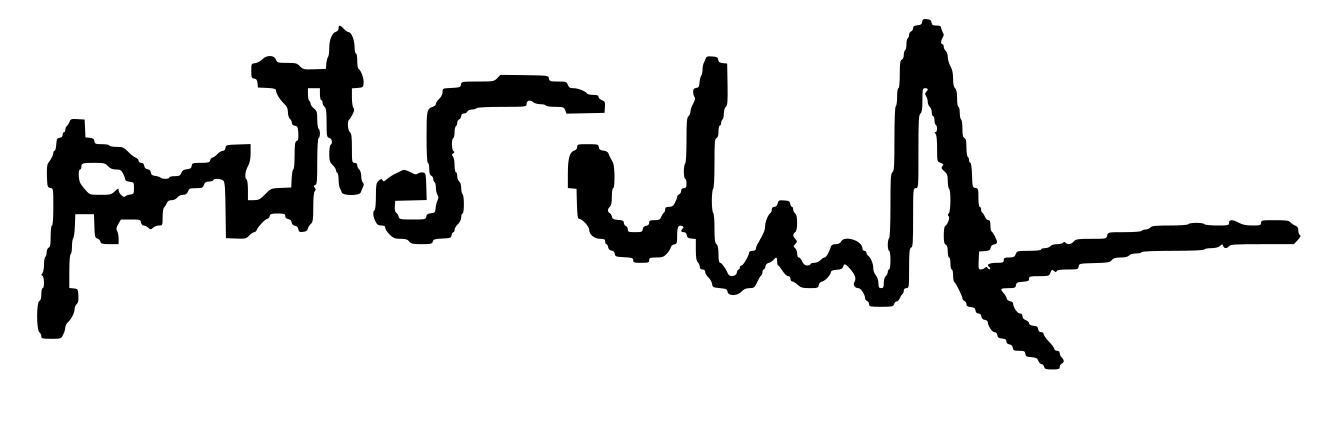
Signature of: seni pramoj